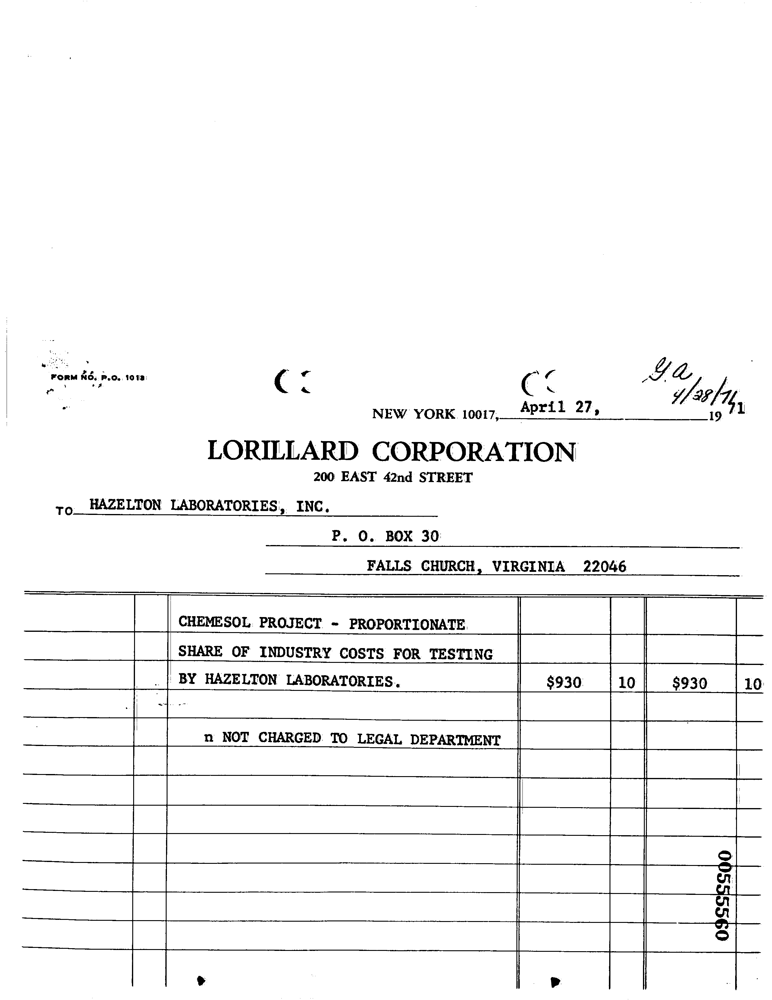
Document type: Invoice